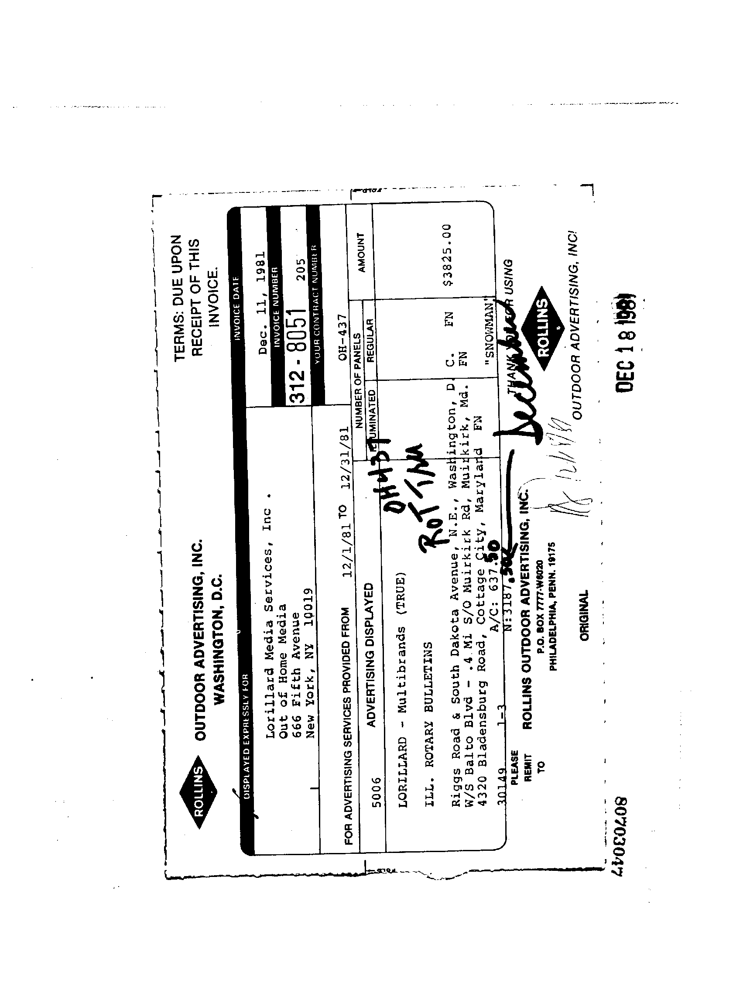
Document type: Invoice